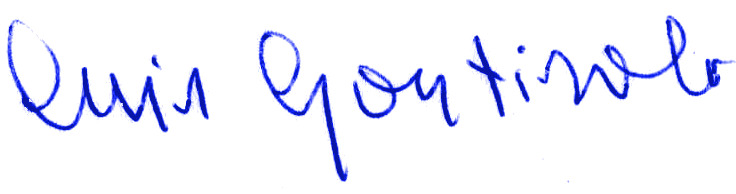
Signature of: luis goytisolo